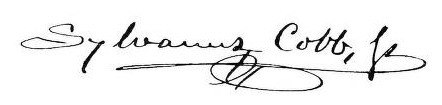
Signature of: sylvanus cobb jr